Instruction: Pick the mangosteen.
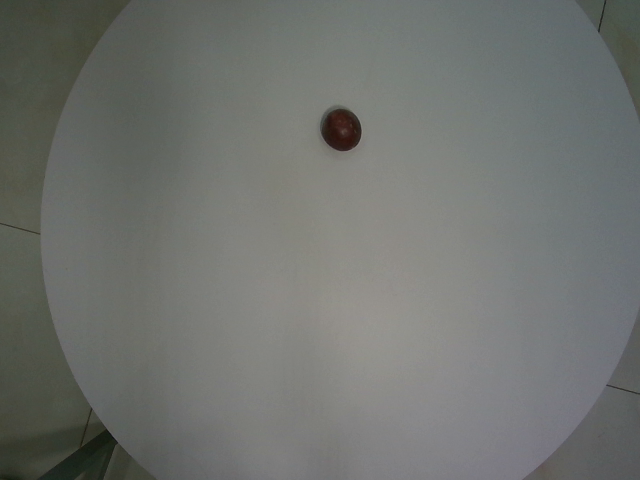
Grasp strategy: vertical